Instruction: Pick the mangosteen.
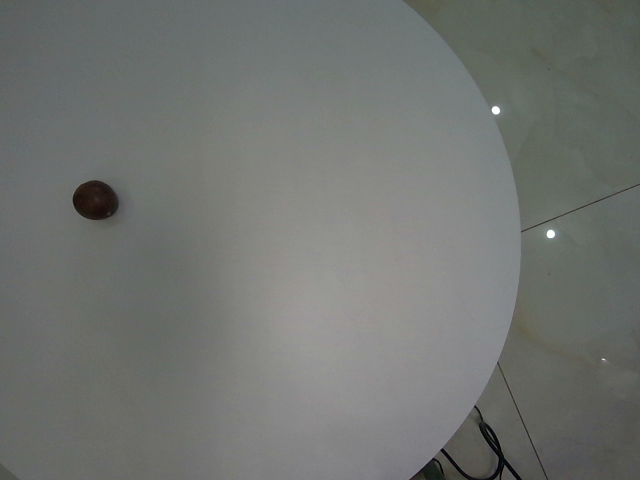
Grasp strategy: vertical